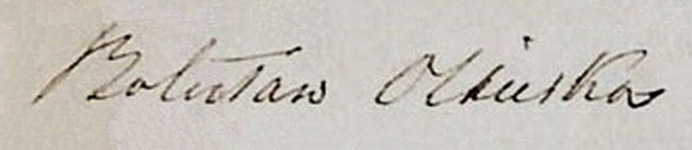
Signature of: bolesław oskierka